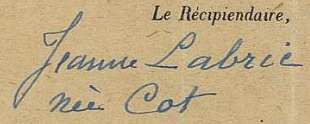
Signature of: jeanne labric